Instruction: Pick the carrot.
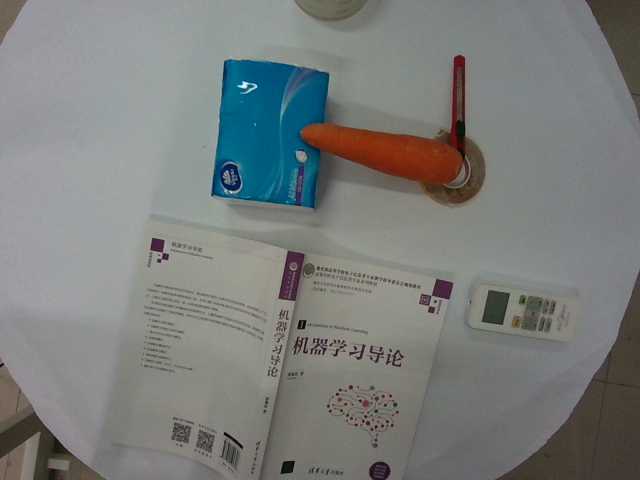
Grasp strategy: vertical